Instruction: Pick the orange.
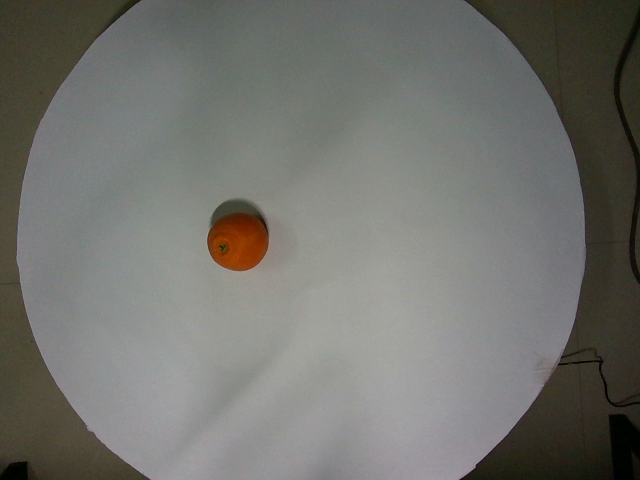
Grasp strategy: vertical